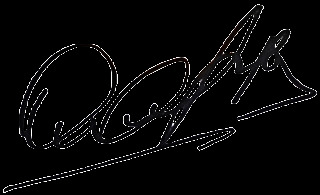
Signature of: gurban gurbanov